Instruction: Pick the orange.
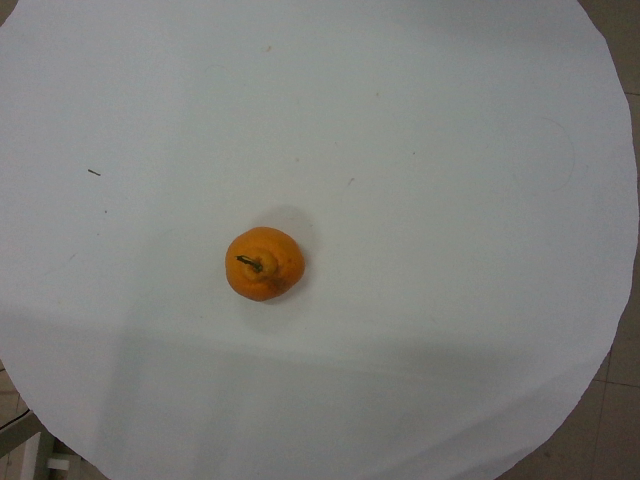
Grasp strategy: vertical